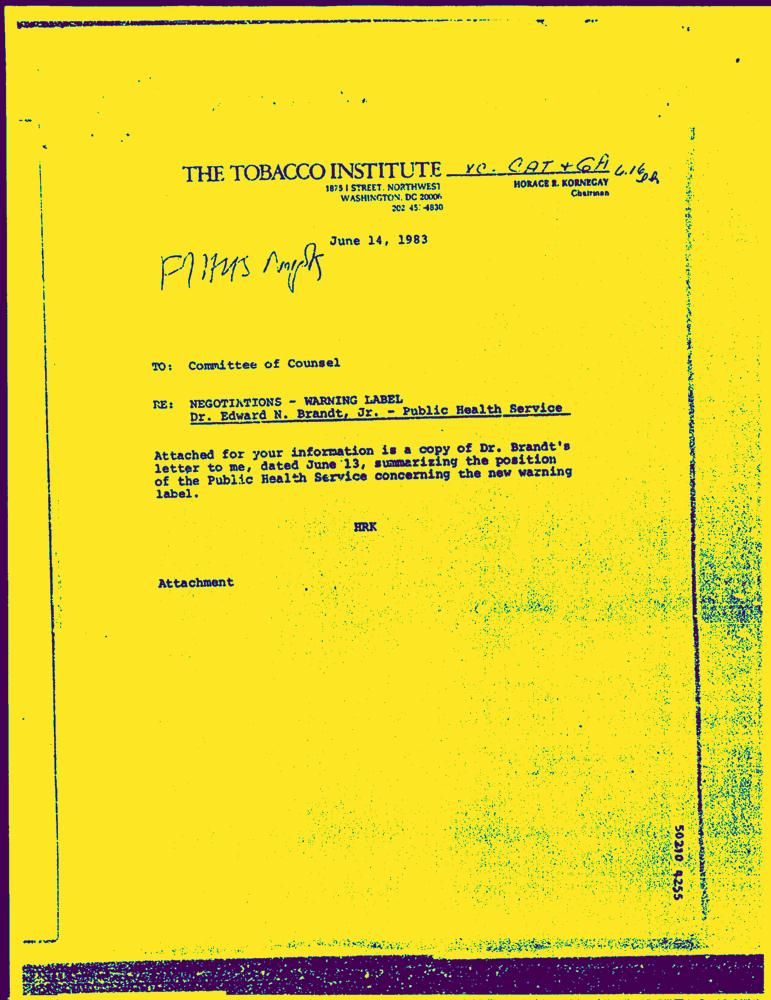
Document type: Letter-Doc